Question: What do the imaging results show?
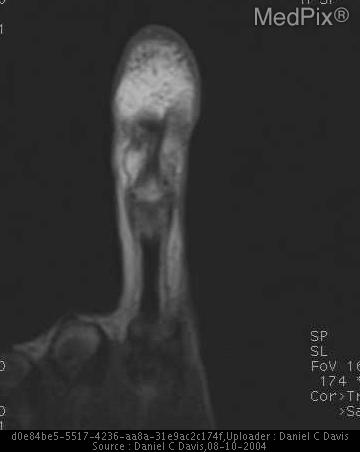
Answer: The imaging shows enlarged left index finger.  There is diffuse fatty enlargement of the volar soft tissues with normal osseous structures and tendons. fatty hypertrophy of soft tissues of left index finger.